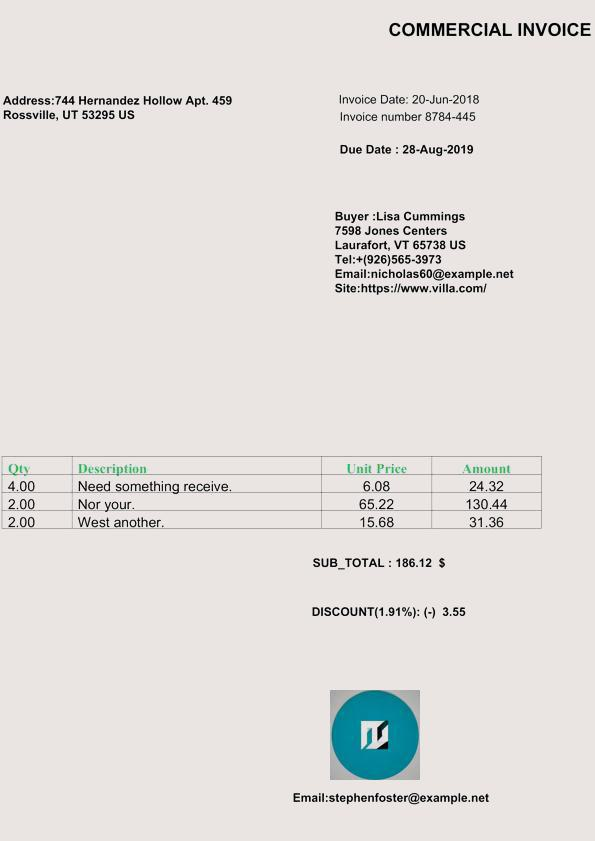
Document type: Invoice